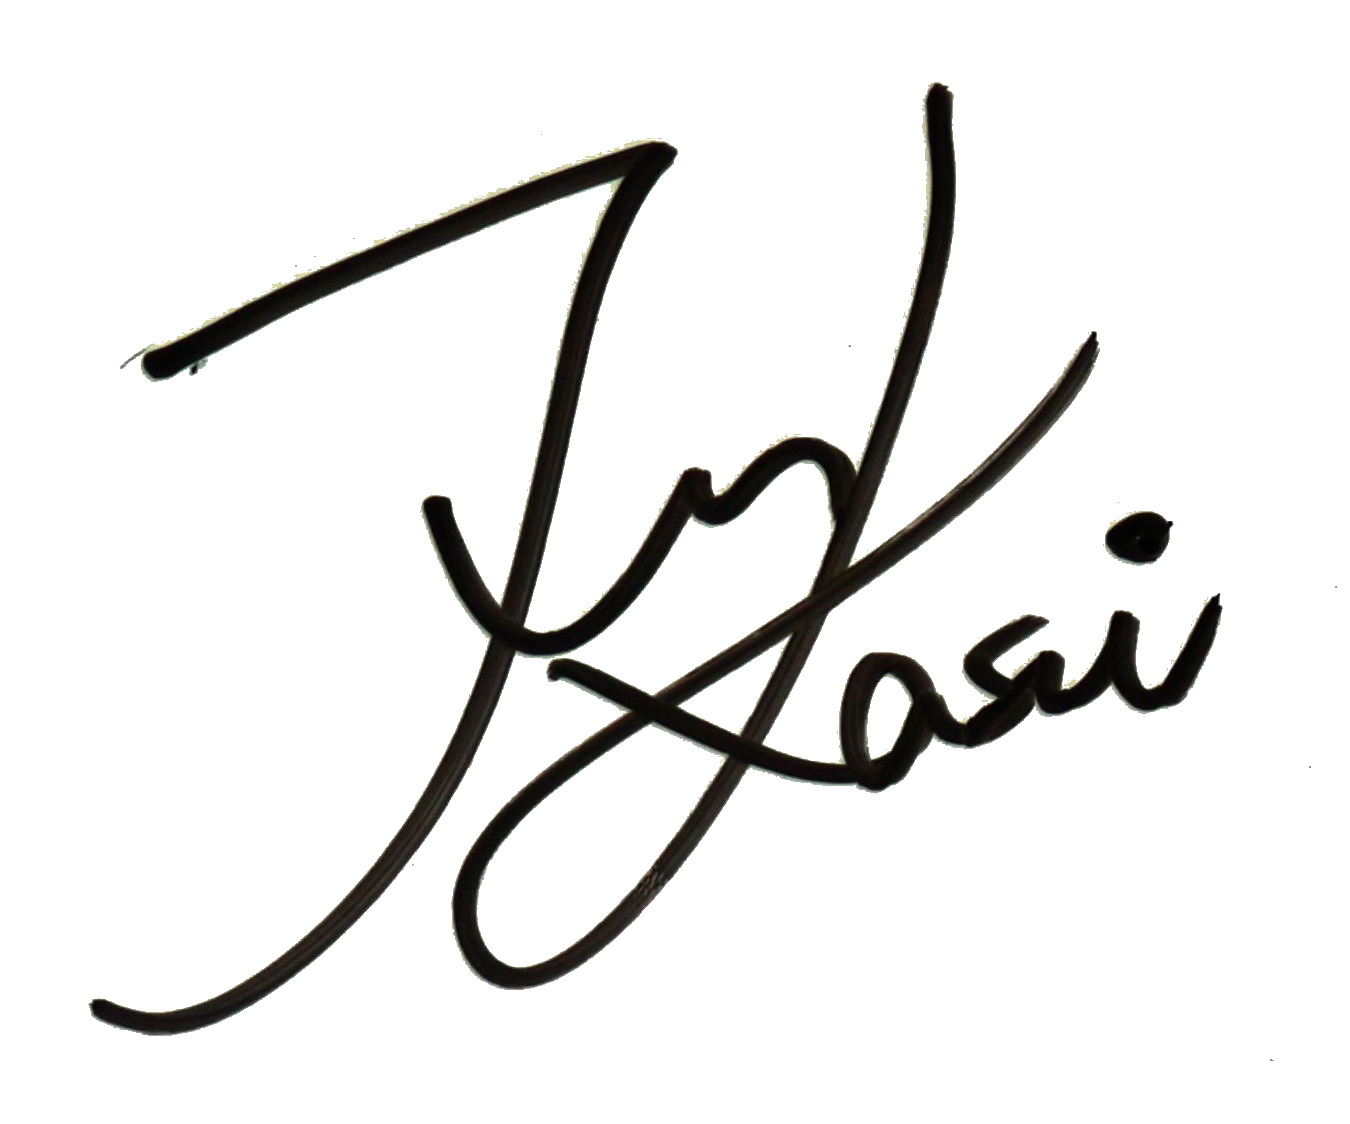
Signature of: jun kasui